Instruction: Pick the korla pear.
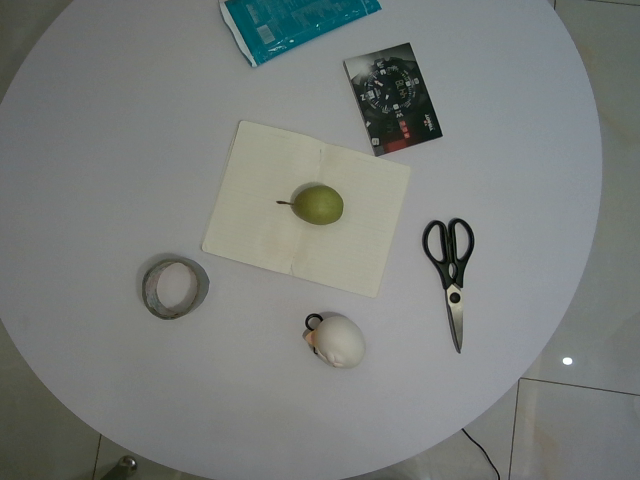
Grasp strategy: vertical